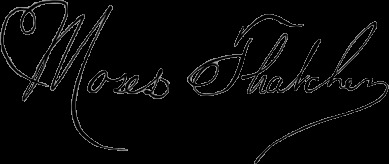
Signature of: moses thatcher